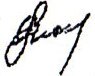
Signature of: safar abiyev